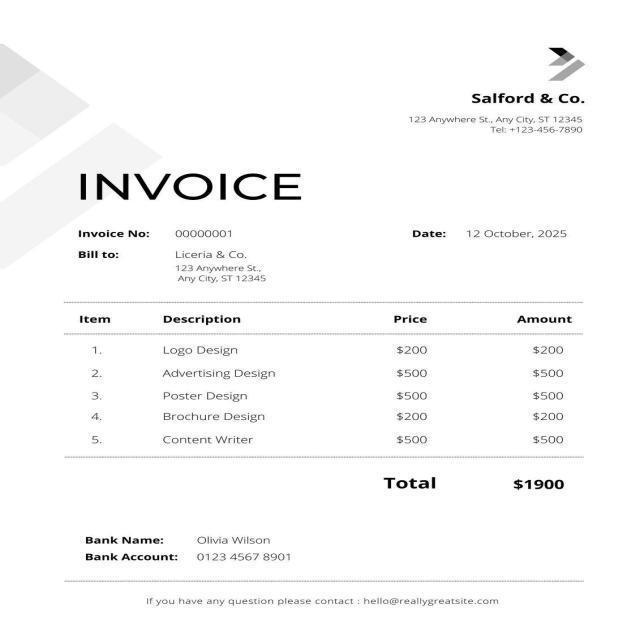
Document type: Invoice